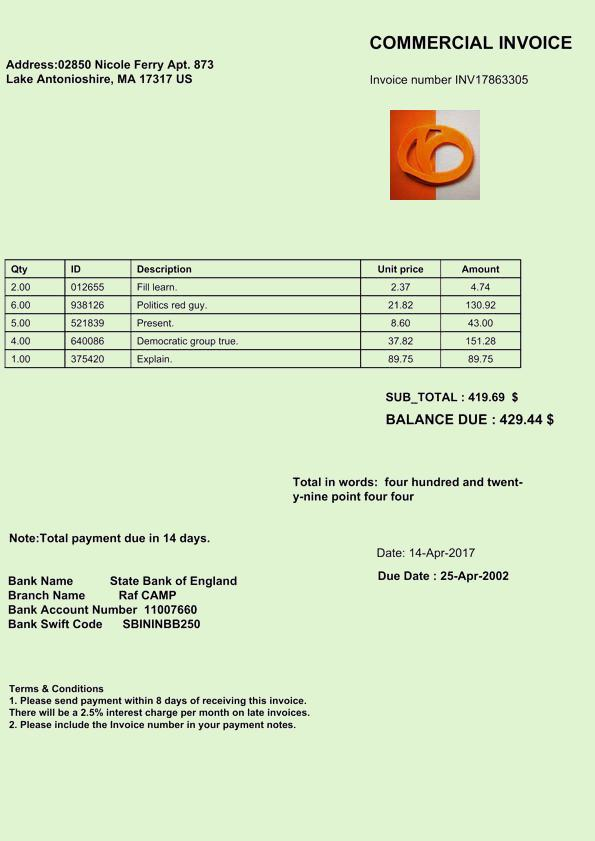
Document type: Invoice